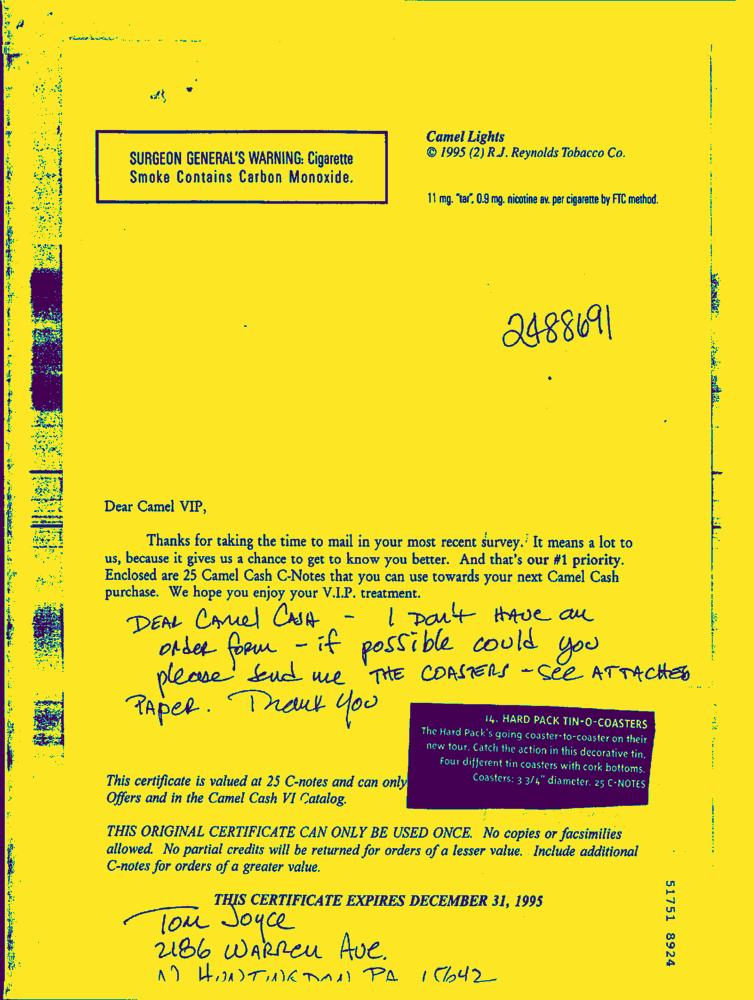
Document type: Hand-Written